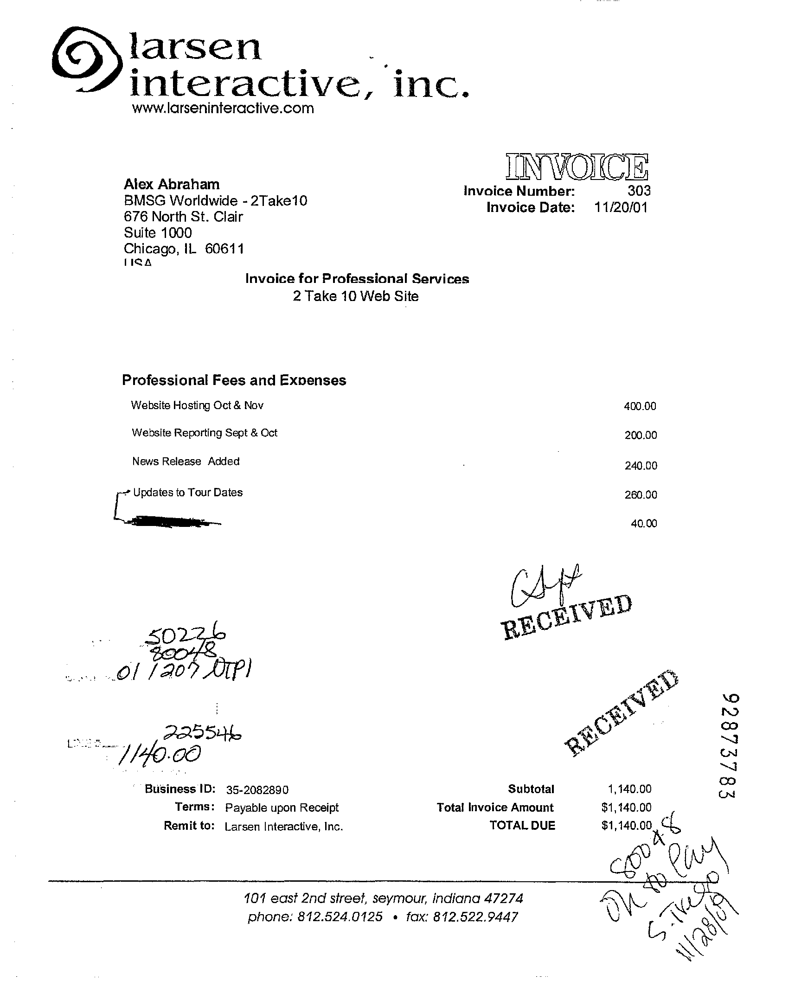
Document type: Invoice